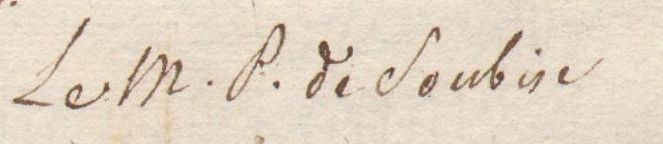
Signature of: charles prince of soubise